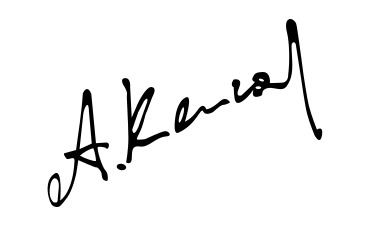
Signature of: alexei kasatonov